Question: Which state is mentioned in the document?
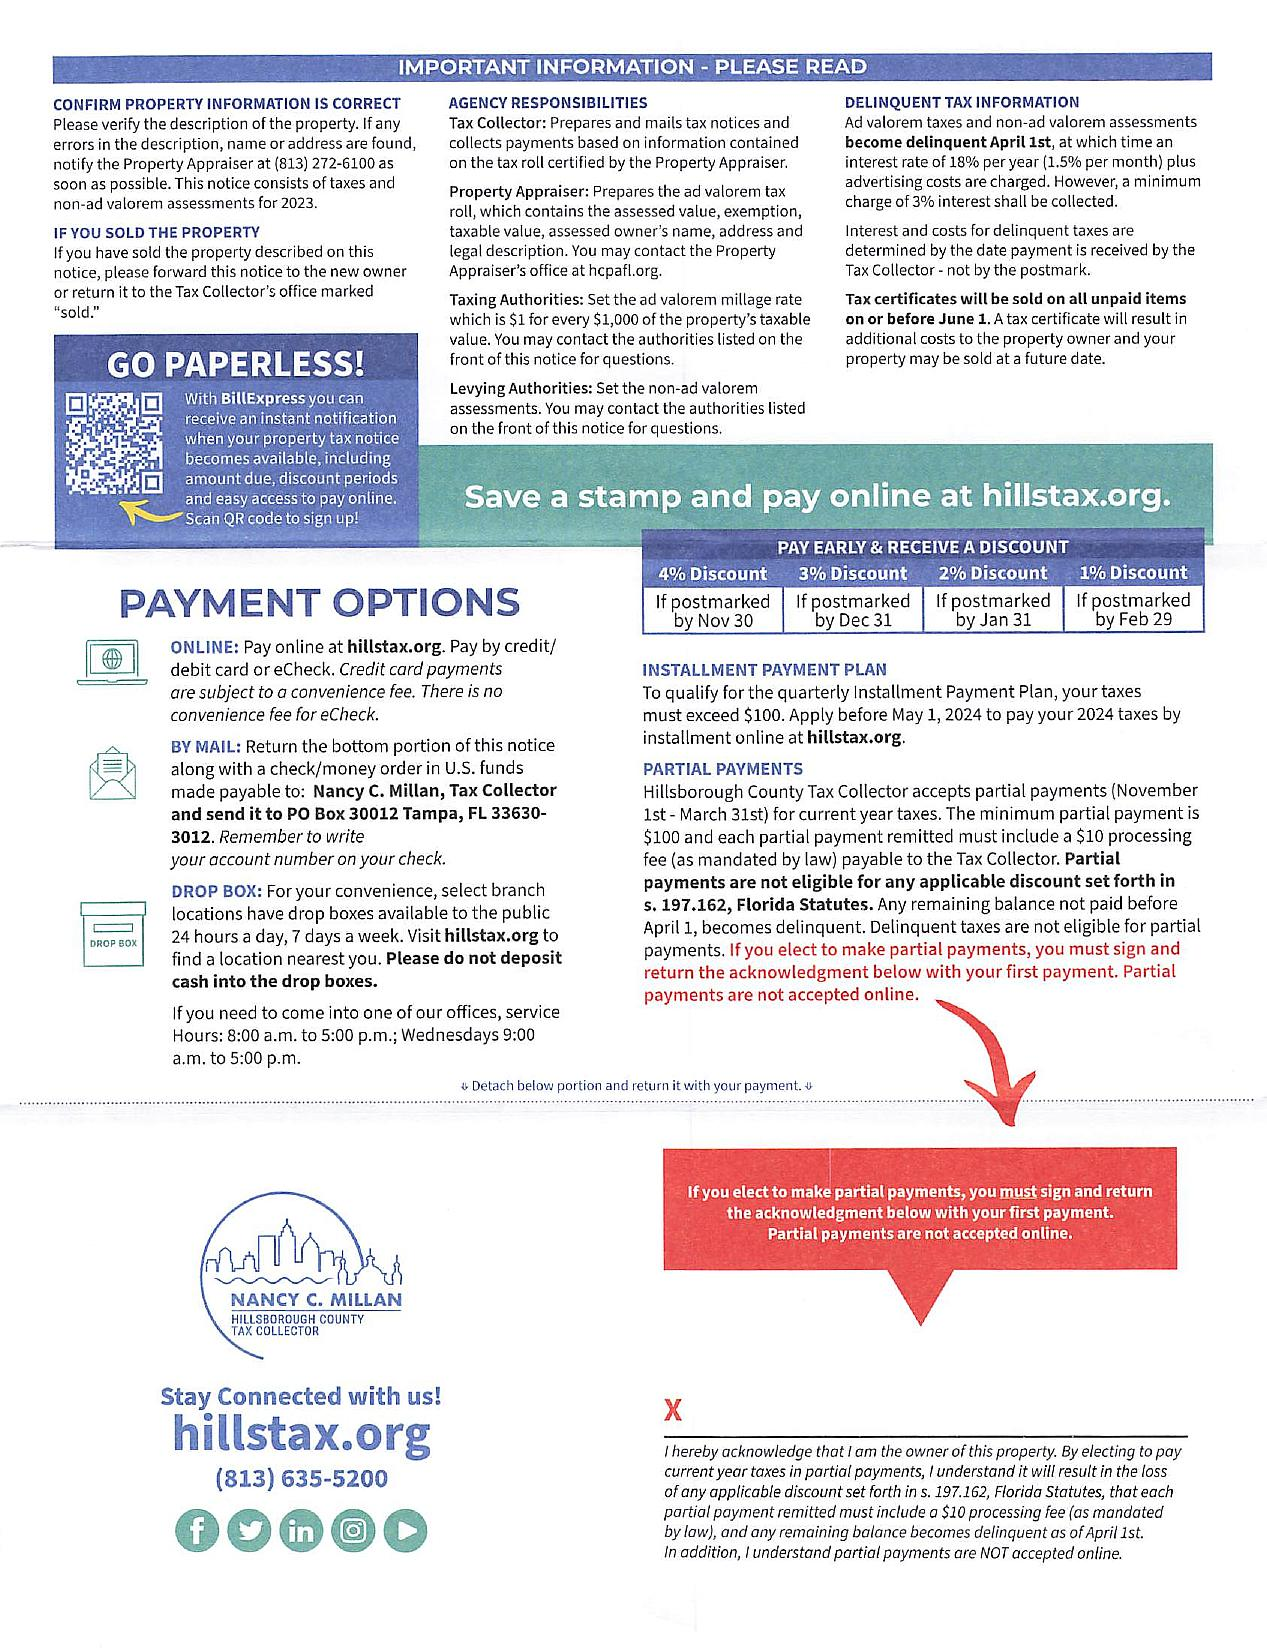
Answer: "Florida"